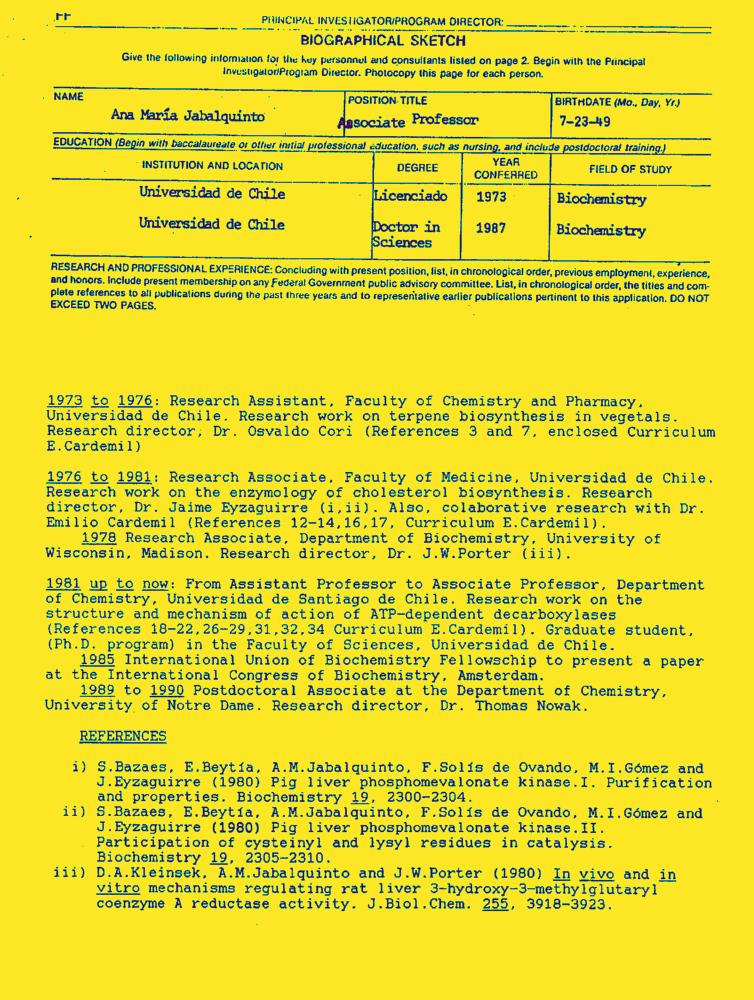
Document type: Resume-Doc